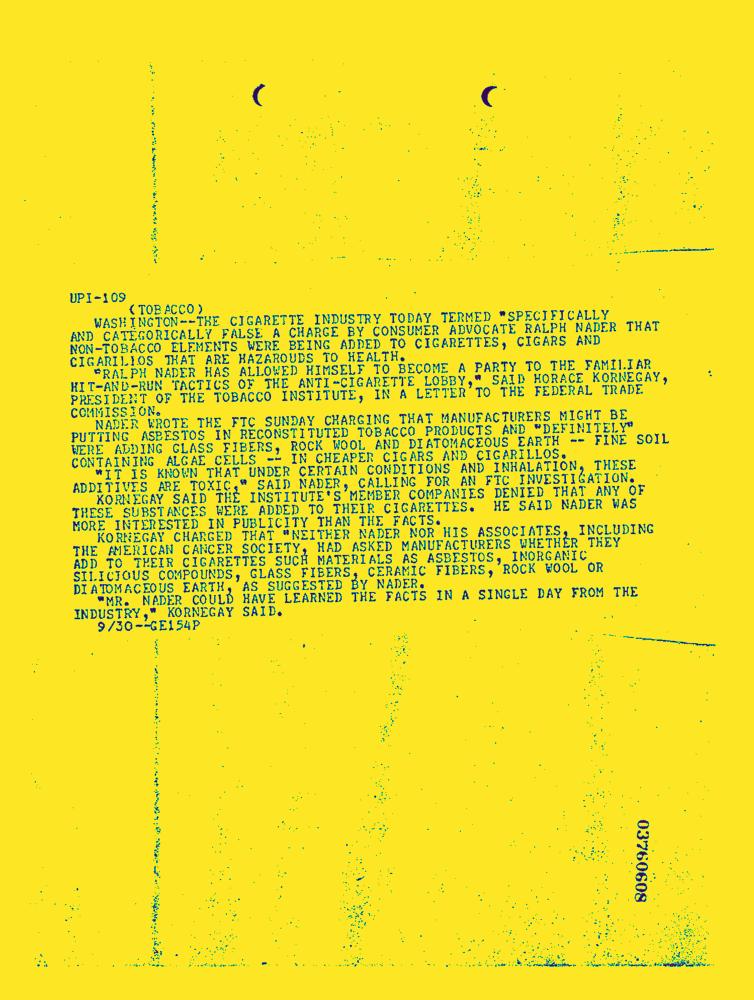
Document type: News-Article